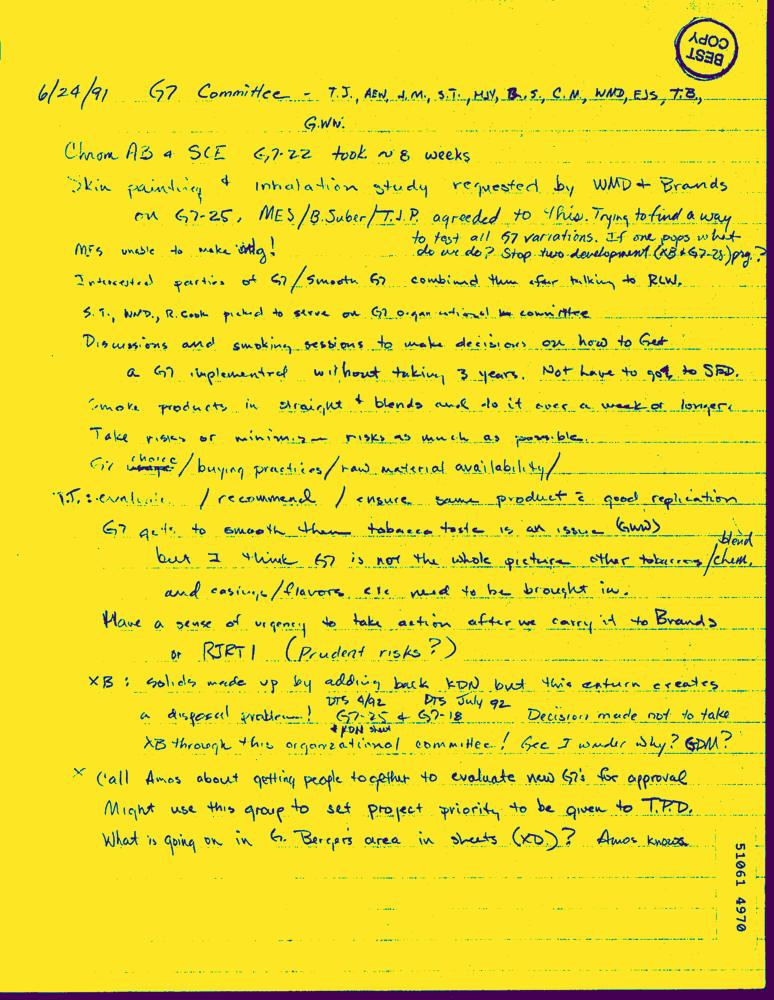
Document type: Hand-Written